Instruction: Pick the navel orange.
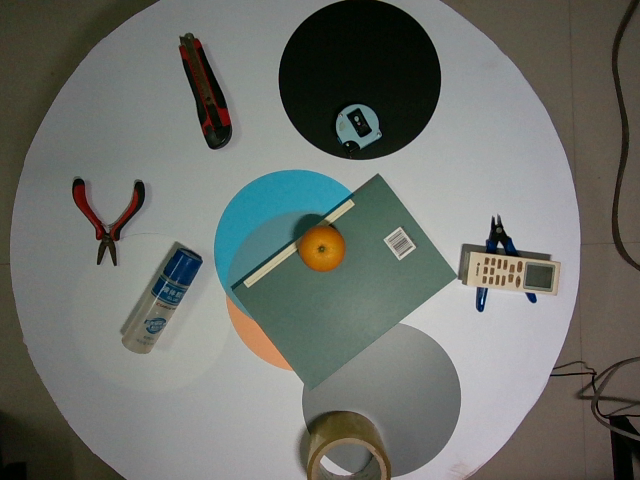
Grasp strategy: vertical